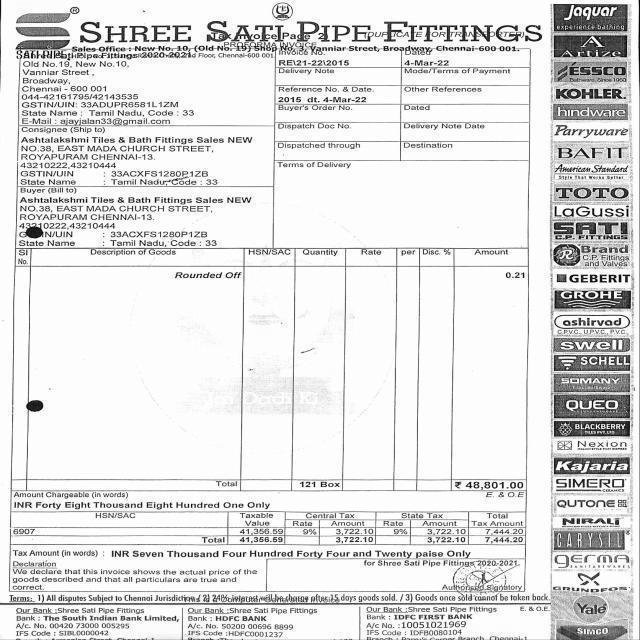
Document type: Invoice